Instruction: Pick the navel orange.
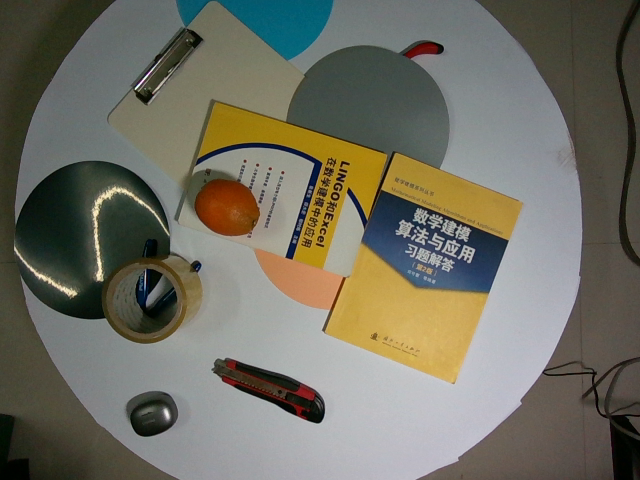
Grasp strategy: vertical